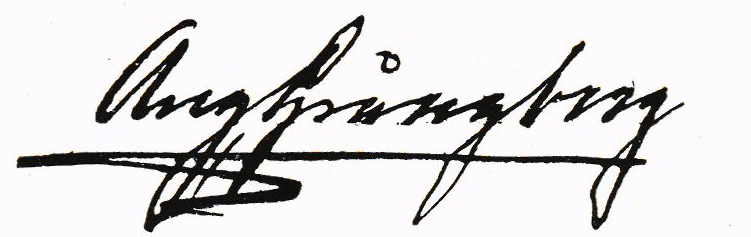
Signature of: august spångberg